Question: What jurisdiction, city, or county is the document associated with?
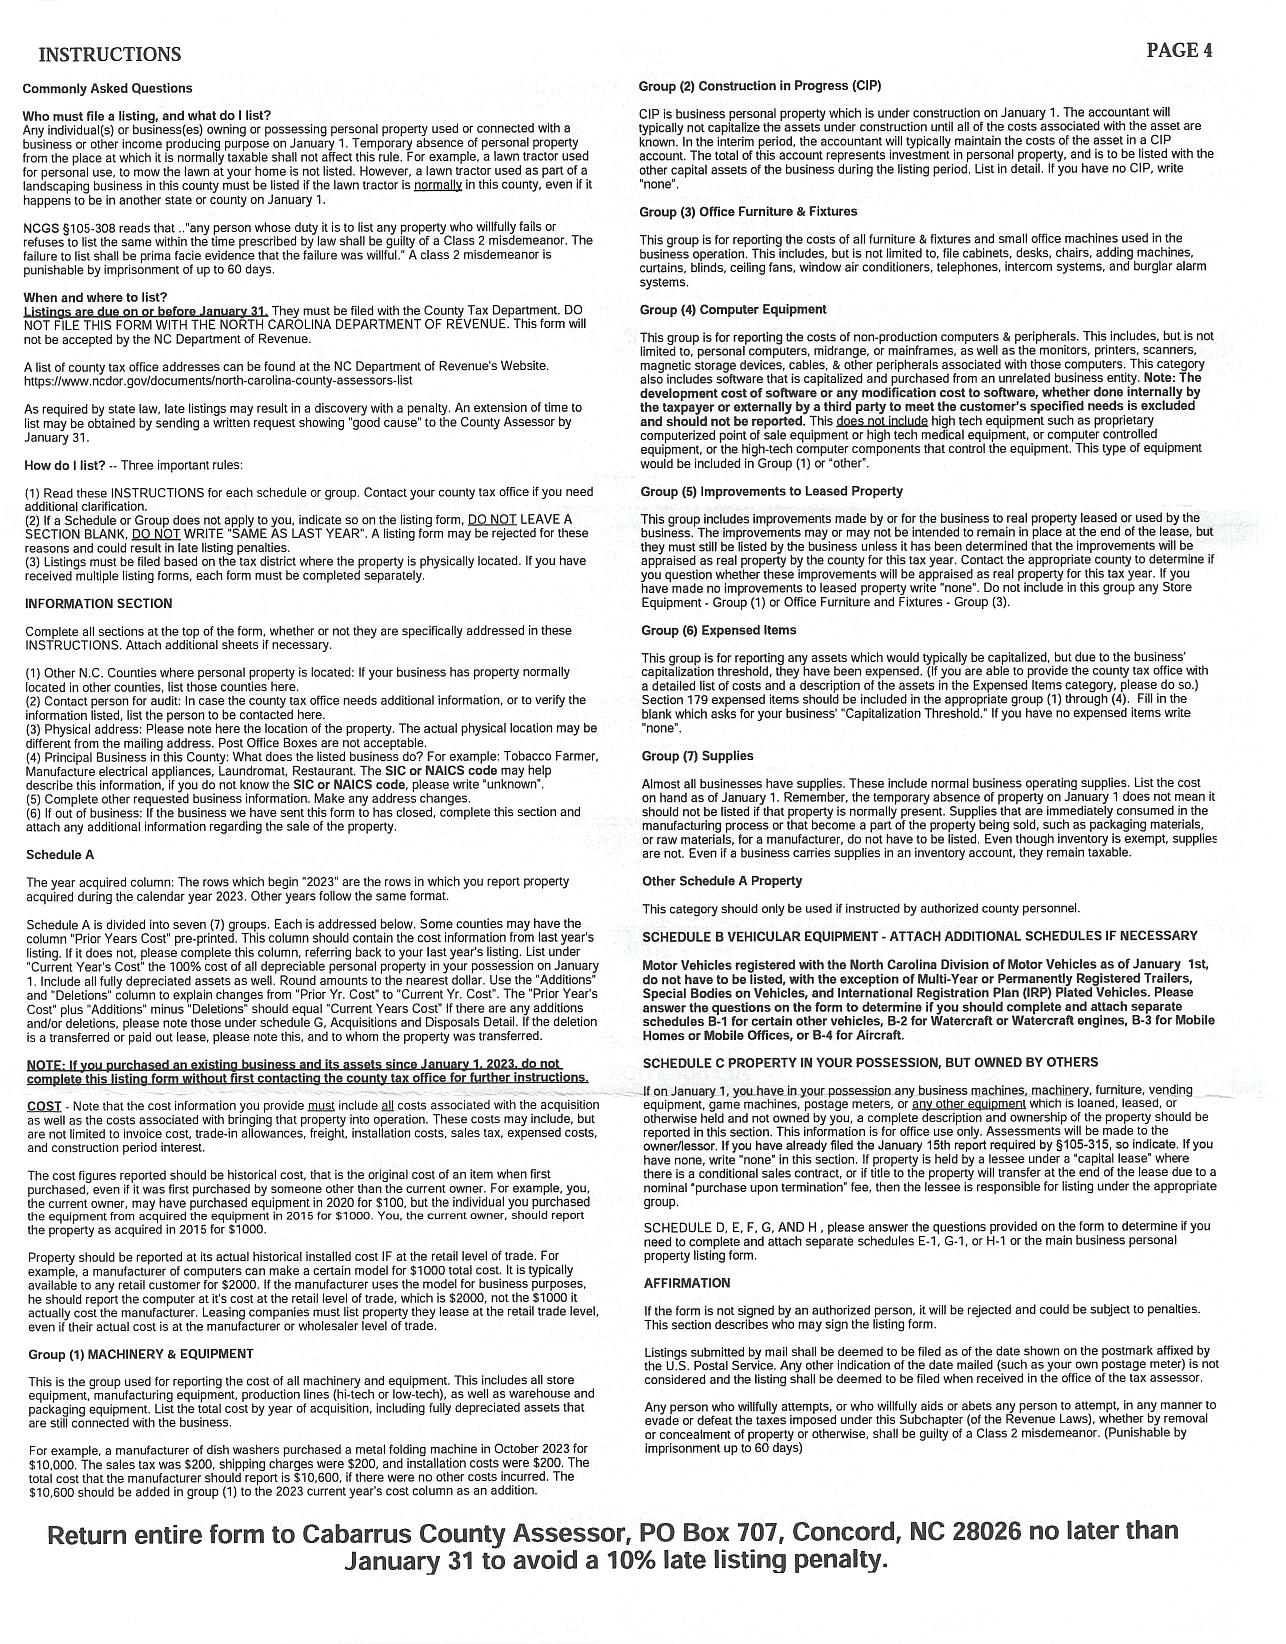
Answer: "Cabarrus County"